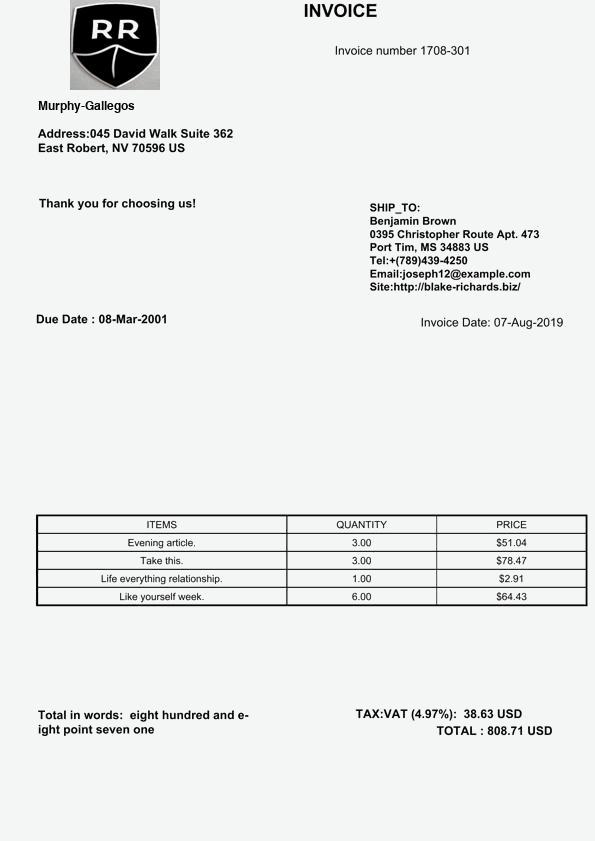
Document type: Invoice